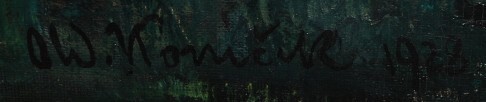
Signature of: oldřich koníček